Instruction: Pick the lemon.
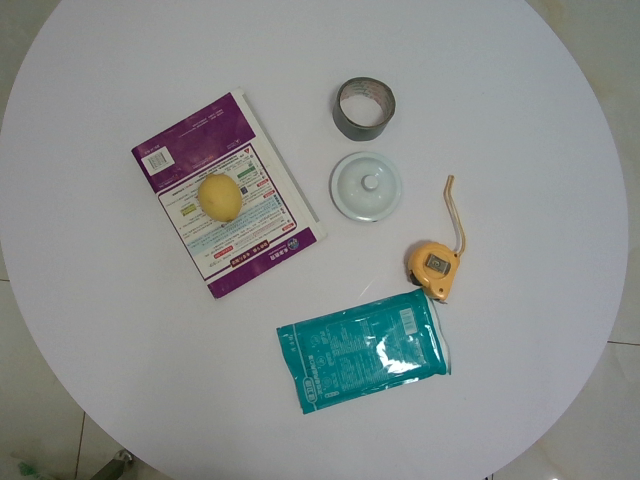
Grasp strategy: vertical